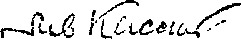
Signature of: lev kassil